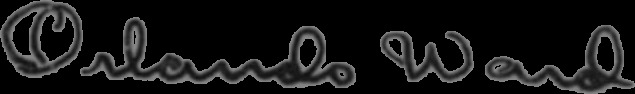
Signature of: orlando ward